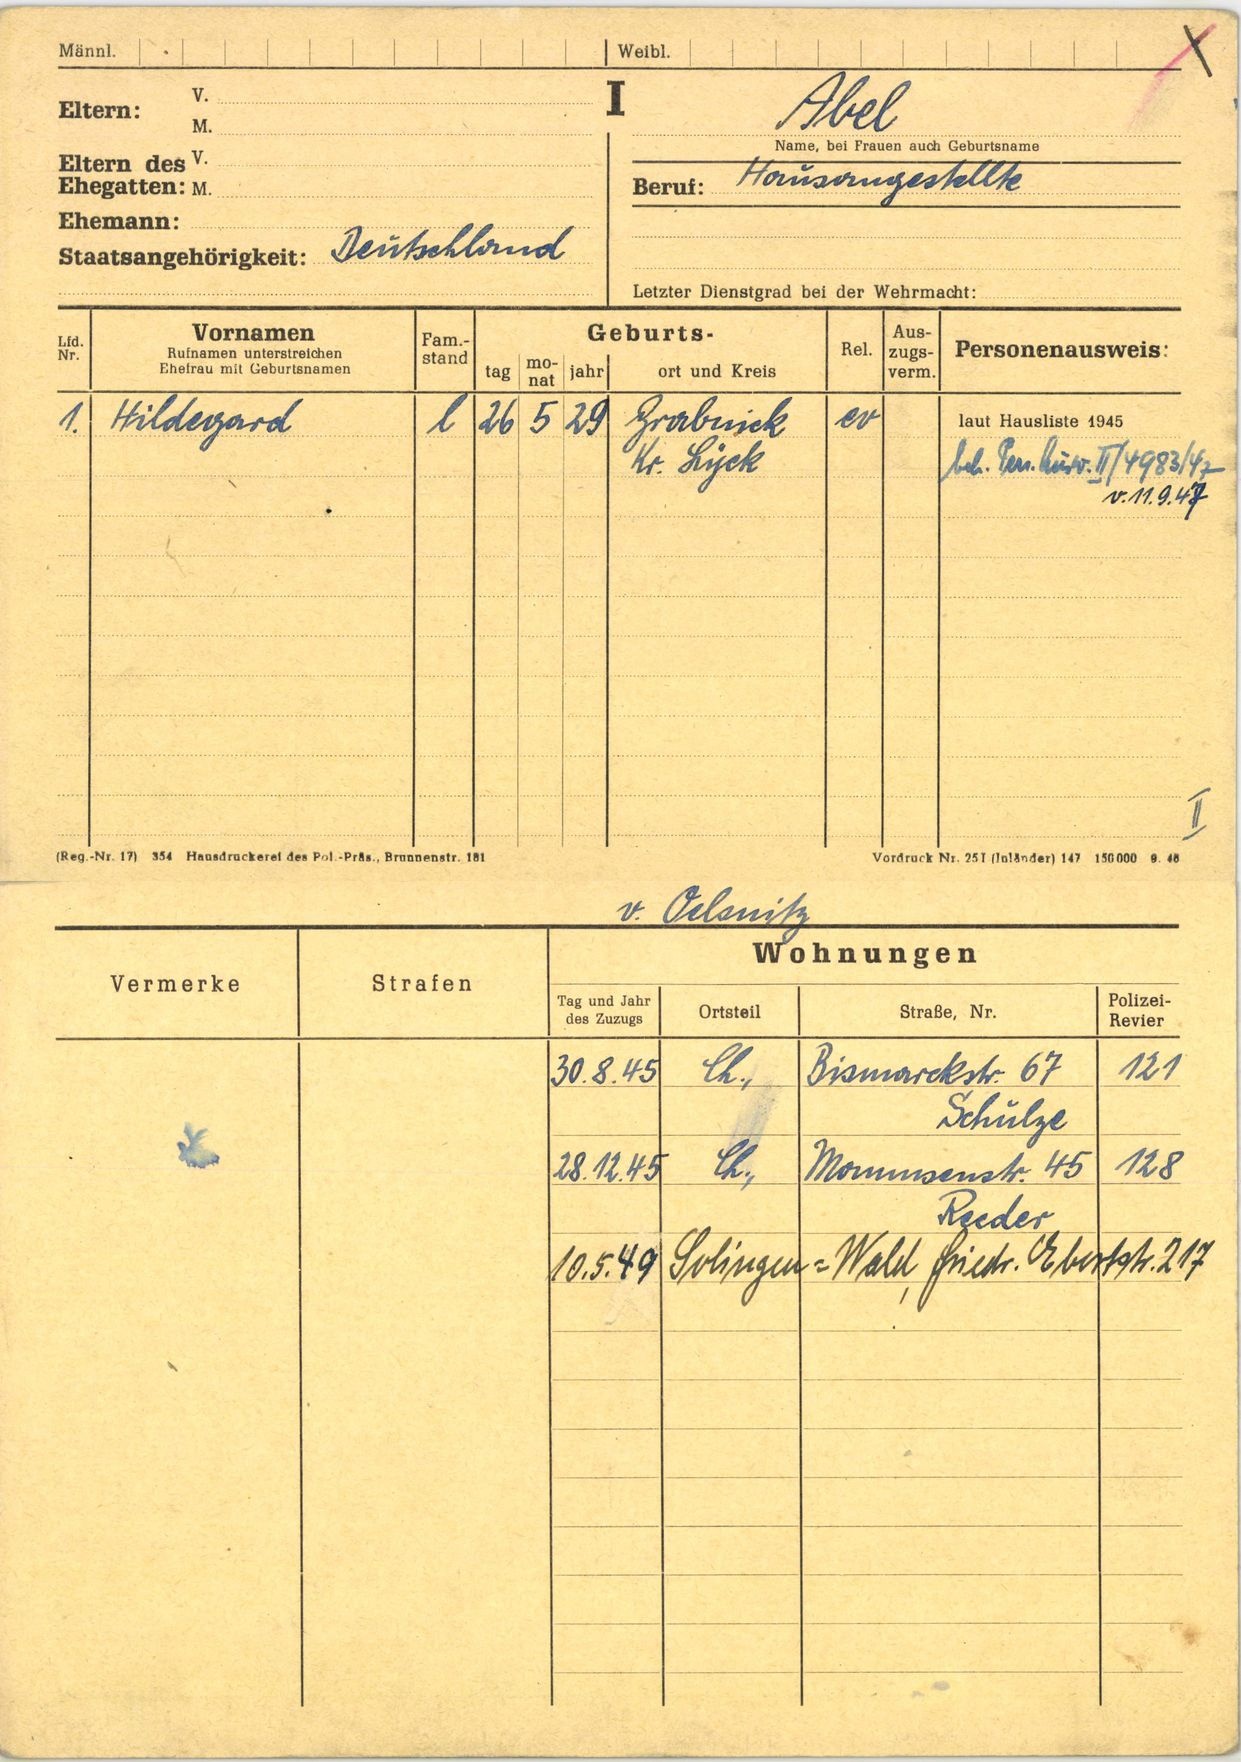
Abel